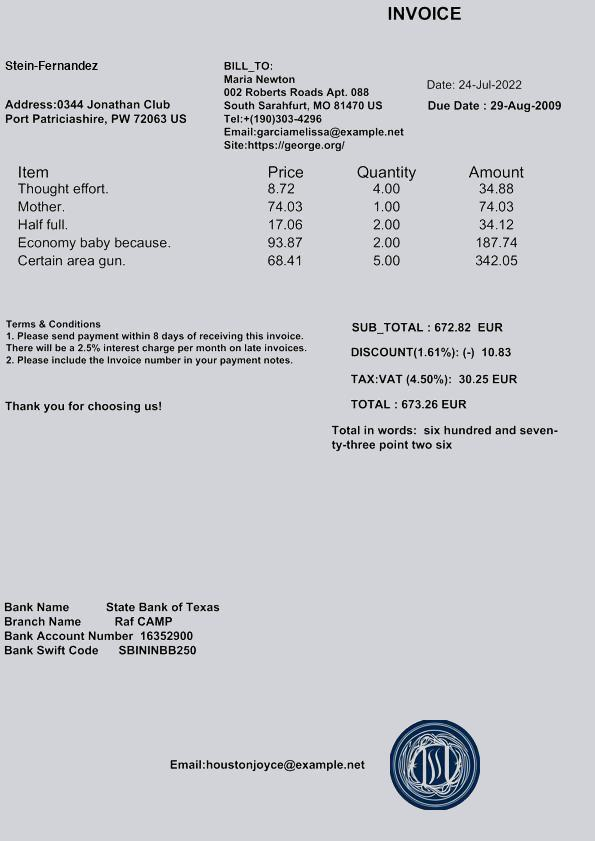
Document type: Invoice